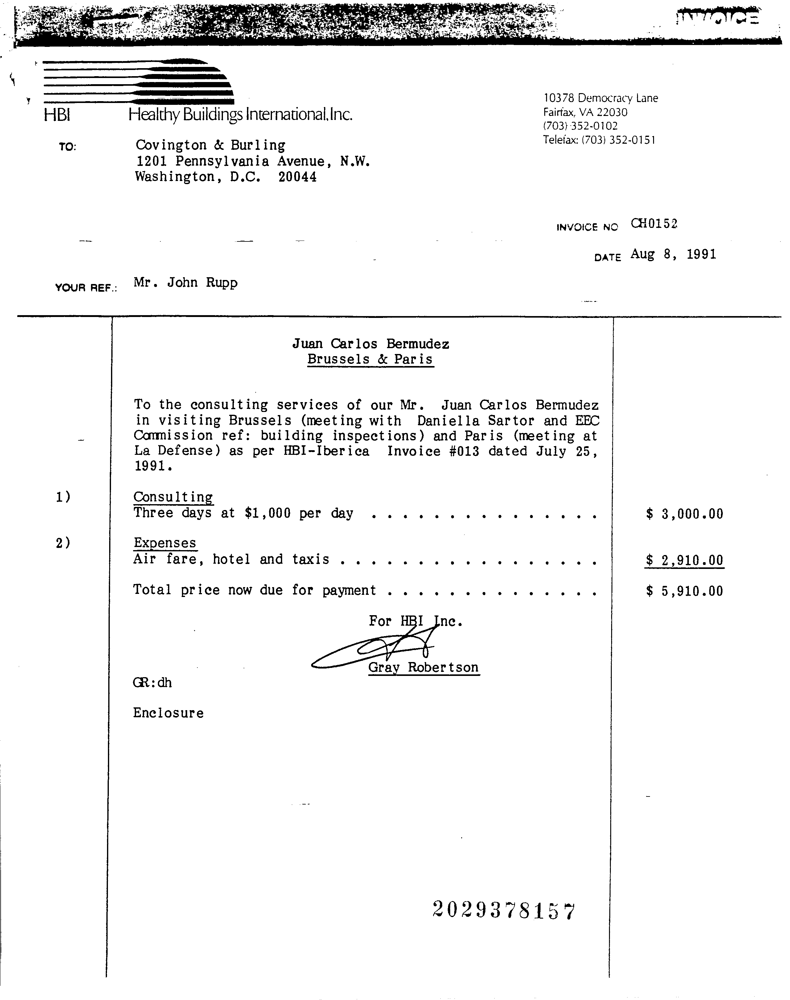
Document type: Invoice